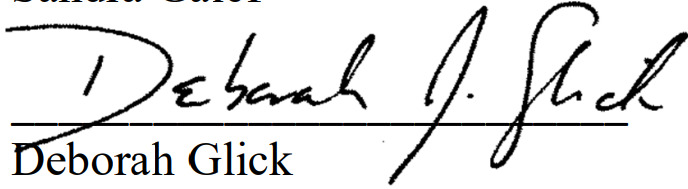
Signature of: deborah glick